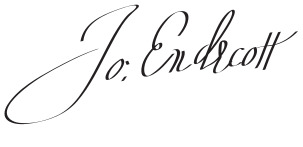
Signature of: john endecott